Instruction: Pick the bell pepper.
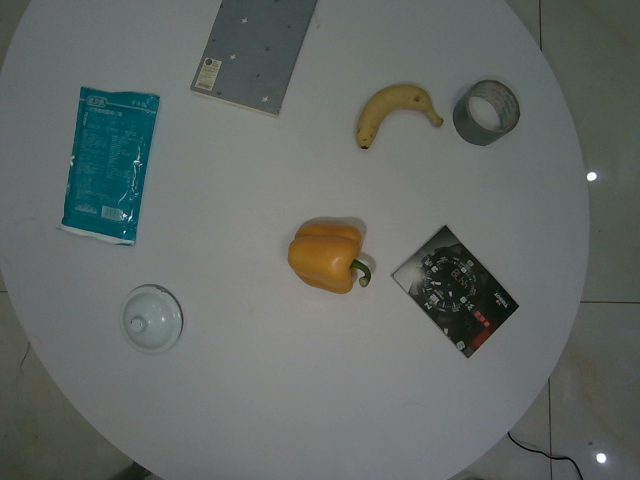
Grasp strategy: vertical